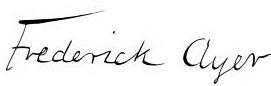
Signature of: frederick ayer